Question: What is the filing due date as per the document?
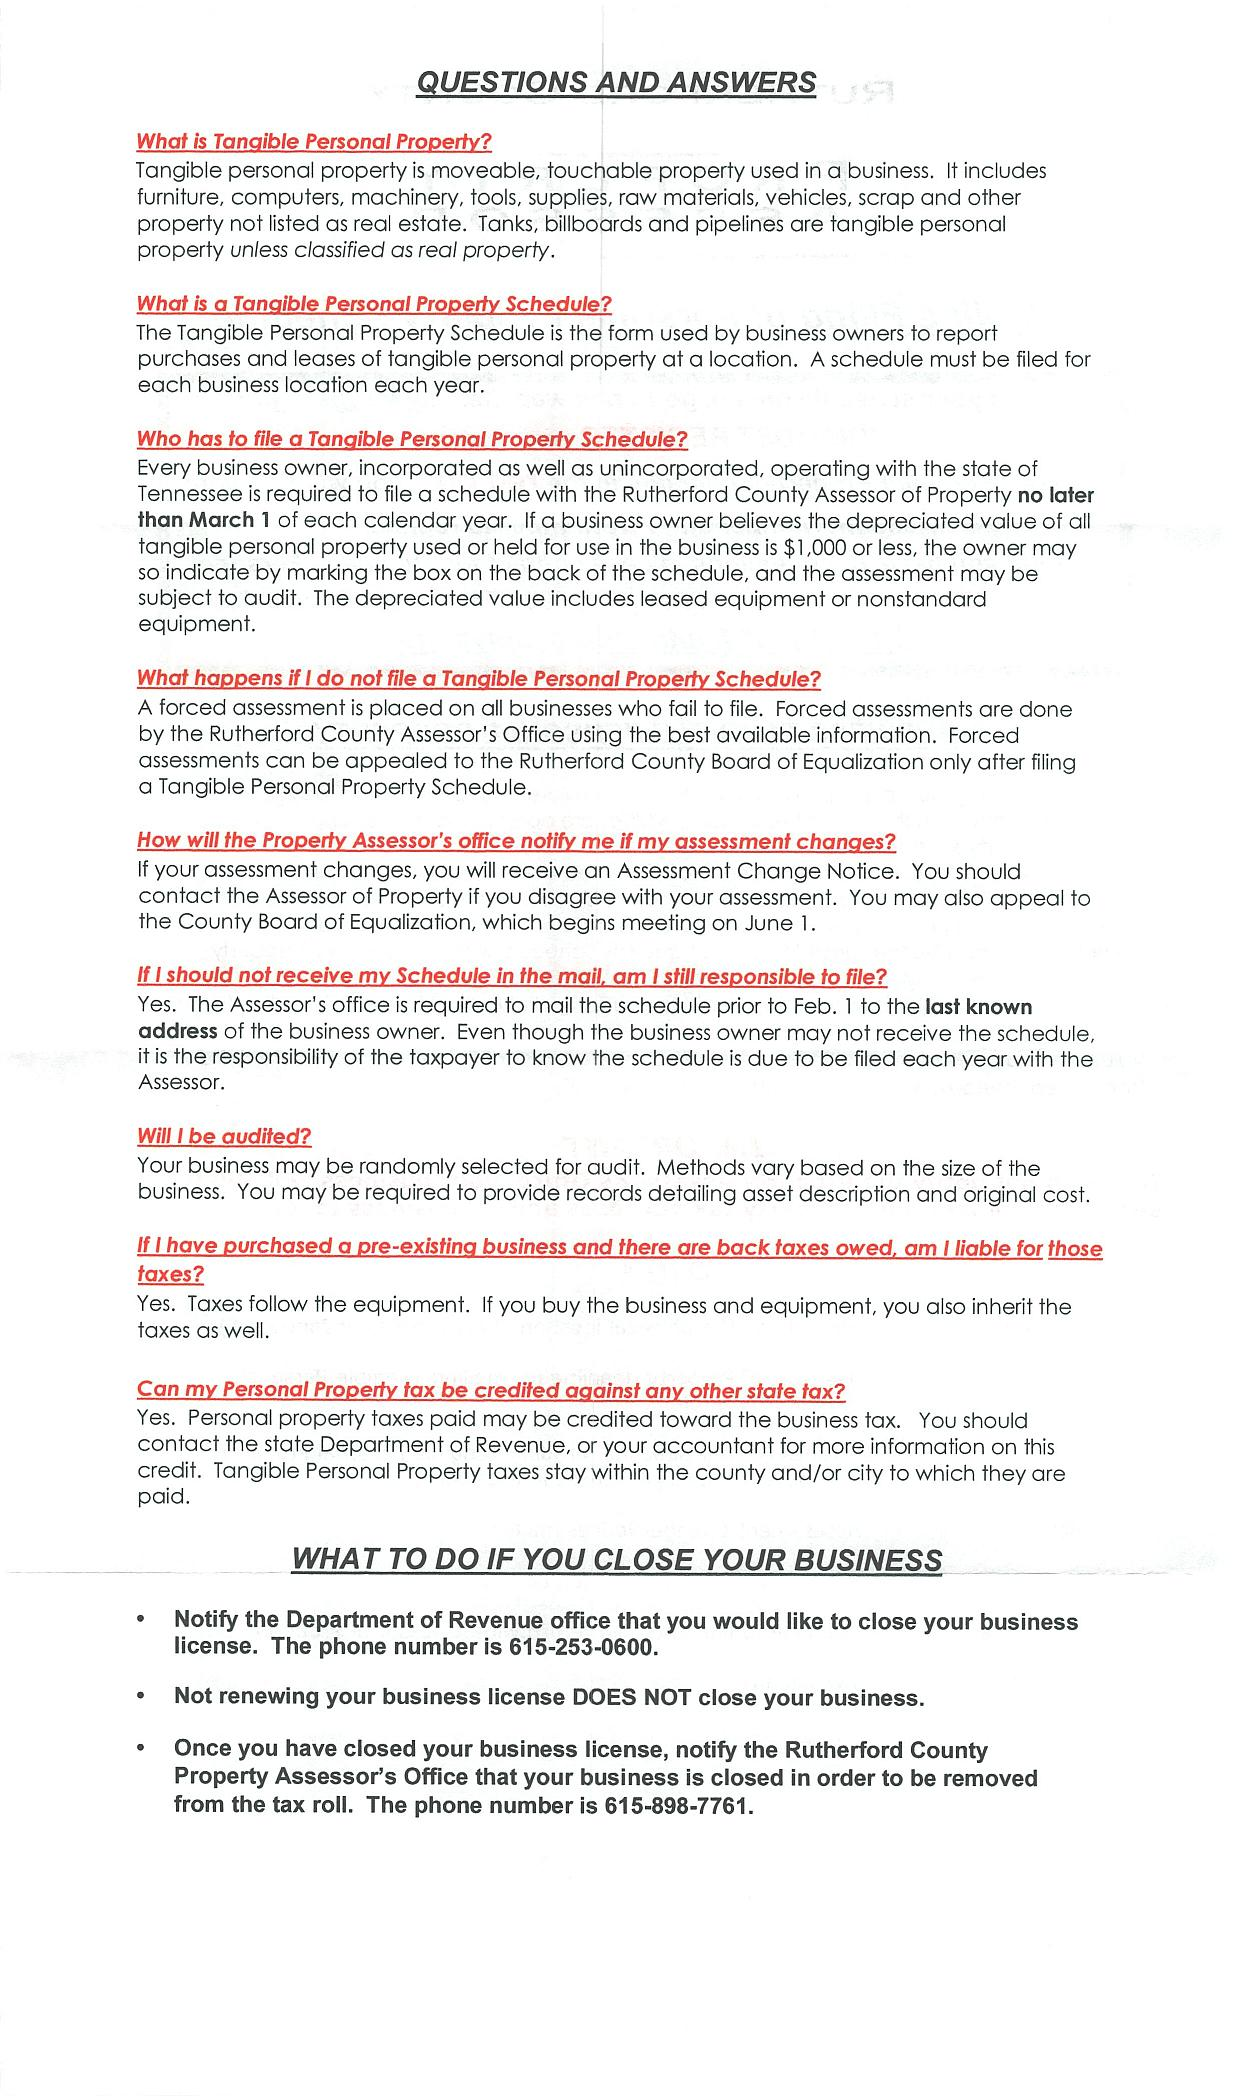
Answer: "later than March 1 of each calendar year"